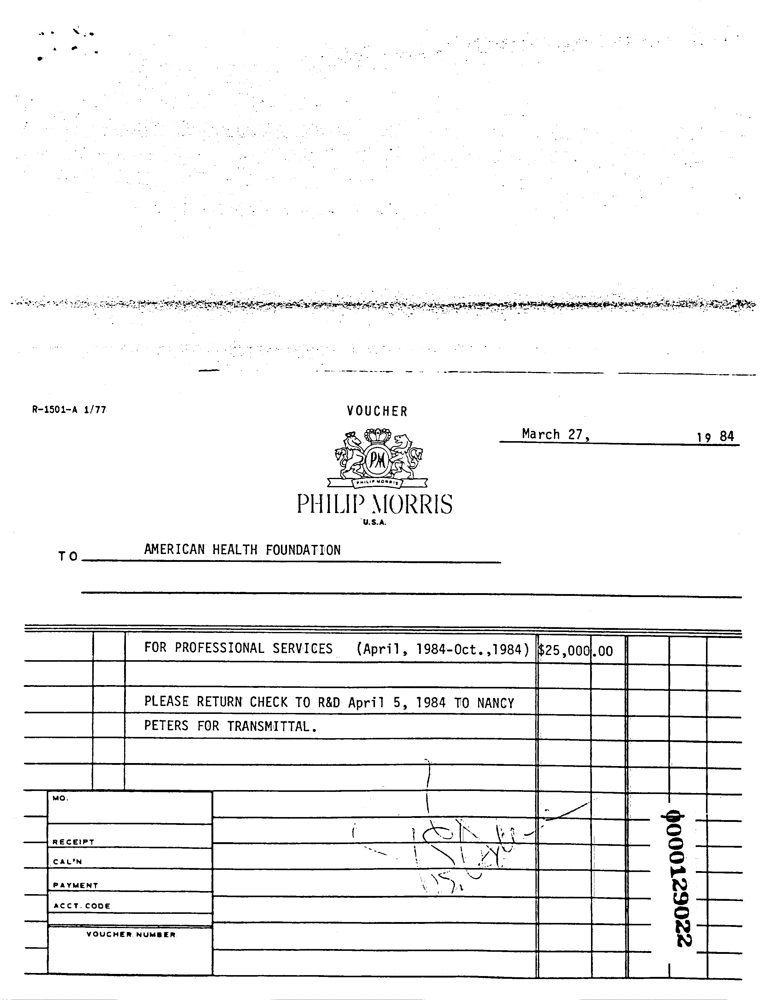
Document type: Invoice